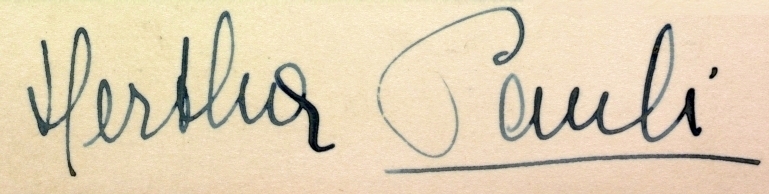
Signature of: hertha pauli